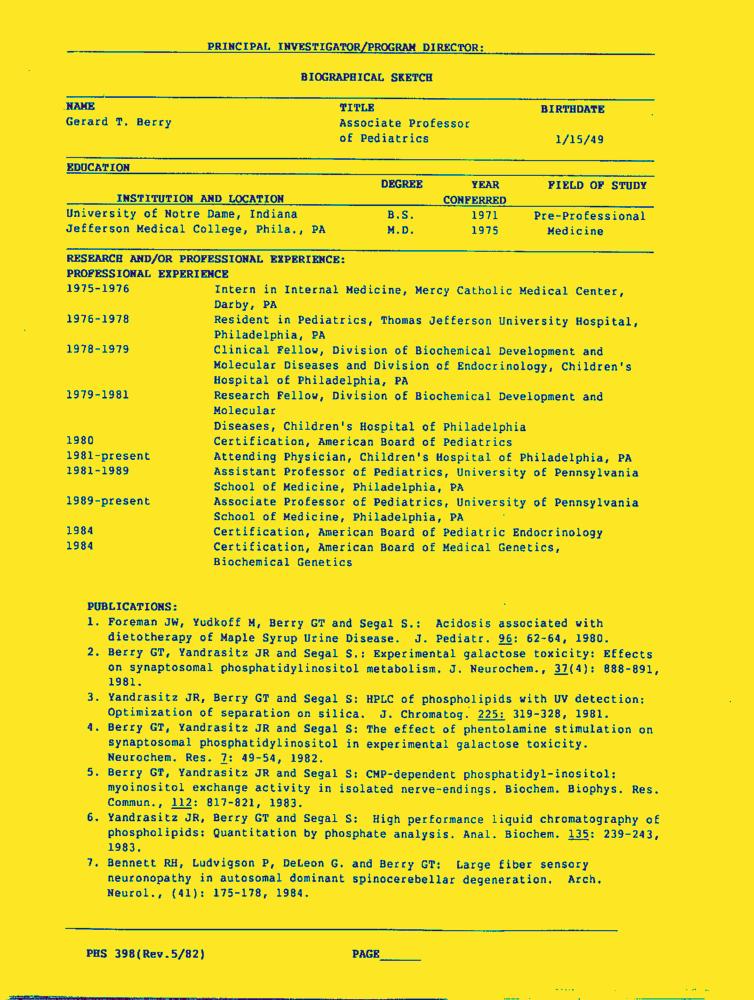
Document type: Resume-Doc